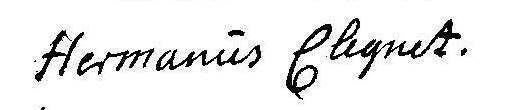
Signature of: q135841485